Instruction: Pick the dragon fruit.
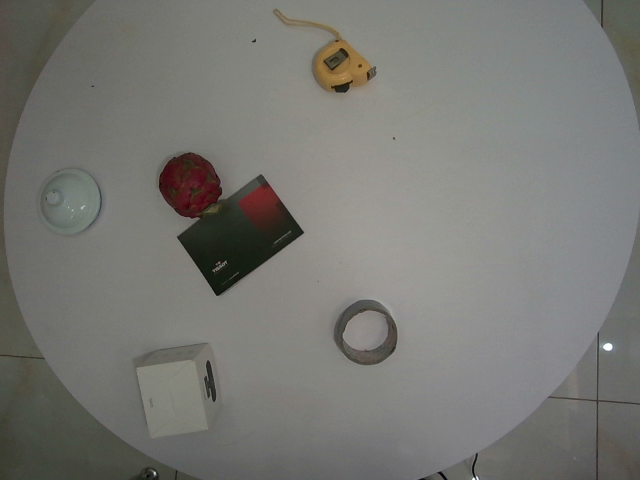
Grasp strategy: vertical